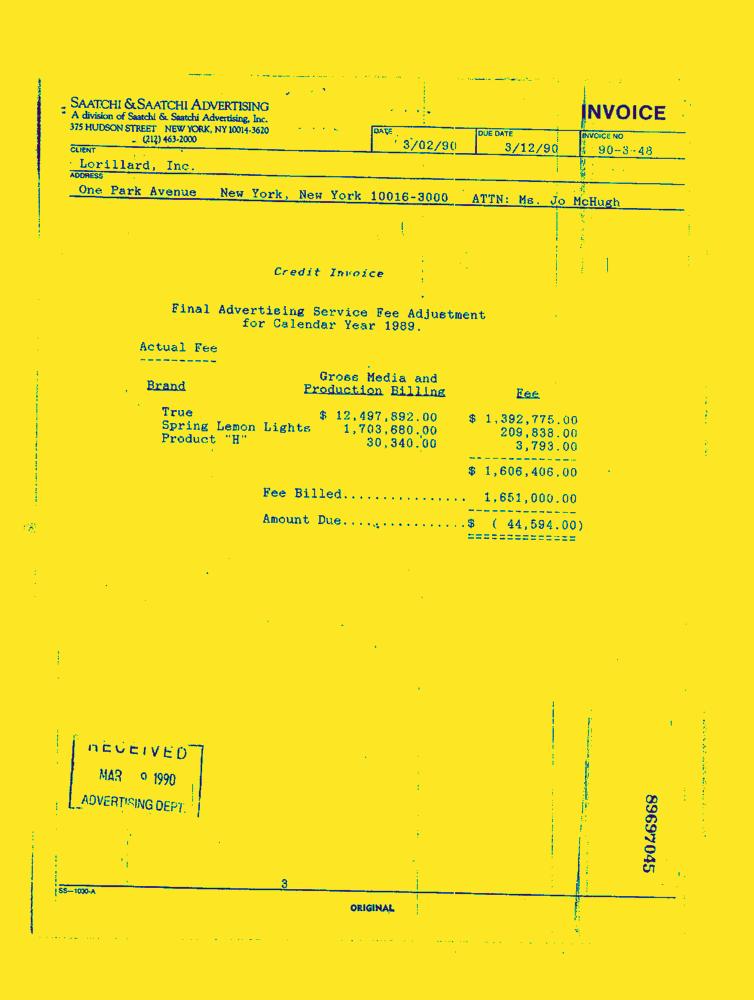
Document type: Invoice-Doc